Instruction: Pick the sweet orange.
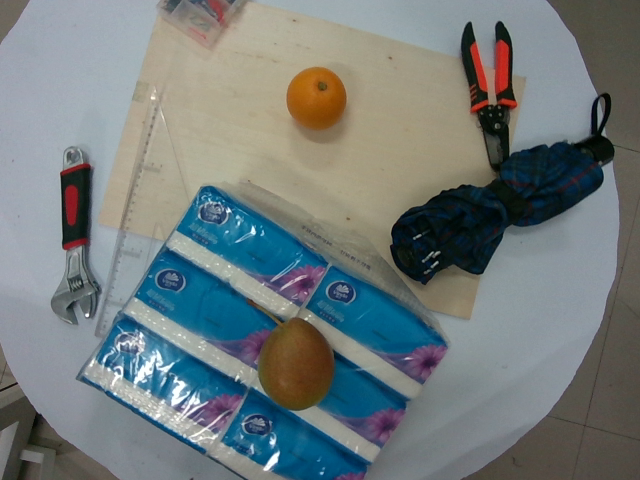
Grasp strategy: vertical